Question: Describe the condition in detail:
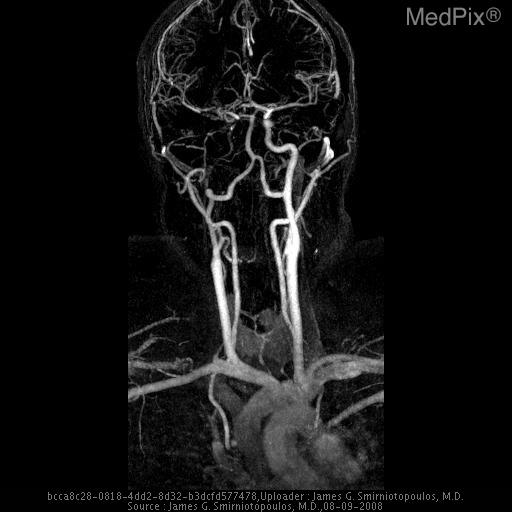
Answer: The disease is discussed as: Early signs of cerebral infarction

It can be difficult to visualize cerebral infarcts within the first 24 hours on routine noncontrast CT examinations.  This is rapidly changing since our images have improved and can be augmented with contrast studies.

Some early signs of infarction include:
•  basal ganglia obscuration (loss of gray-white demarcation)
•  hyperdense MCA / hyperintense MCA
•  the "insular ribbon sign"
•  Cortical gray white junction obscuration

In some cases, we may see hyperdense distal MCA vessels, demonstrating intraluminal thrombus.  Whereas a repeat CT scan from the next day may not demonstrate these hyperdense areas.